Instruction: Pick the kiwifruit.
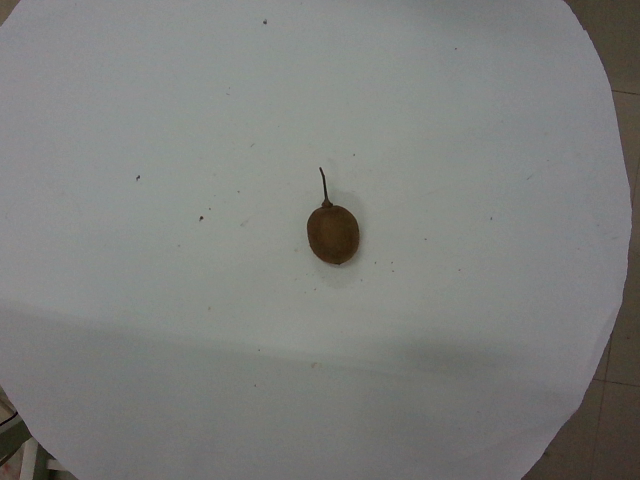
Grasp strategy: vertical